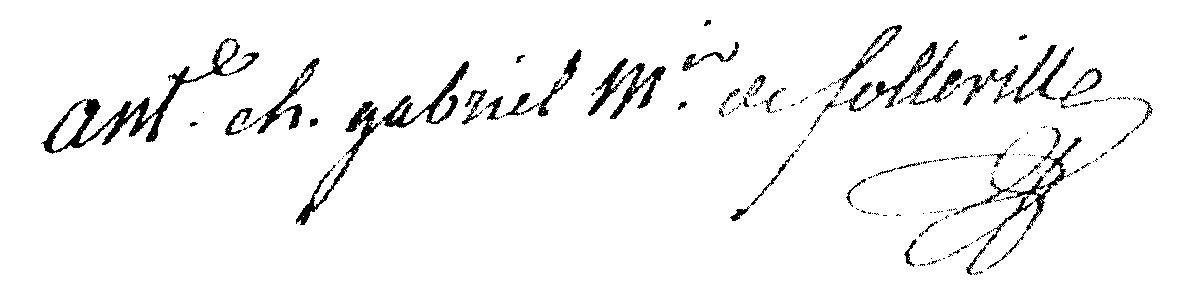
Signature of: antoine charles gabriel de folleville